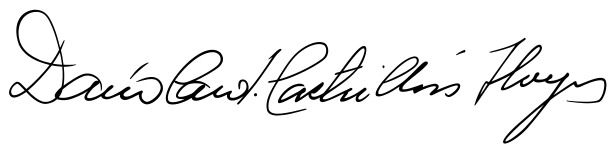
Signature of: darío castrillón hoyos